Question: Explain the disease:
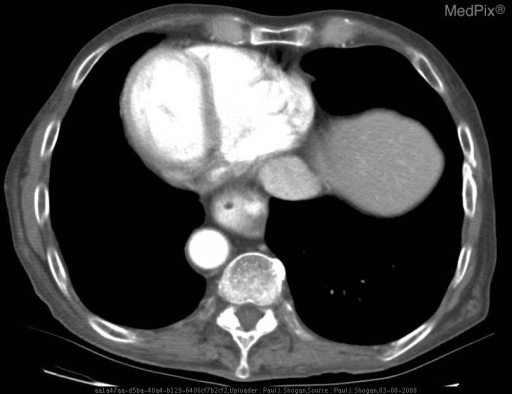
Answer: The disease is discussed as: There are three types of situs:
» situs solitus (normal),
» situs inversus (mirror image of normal), and
» situs ambiguous (1).

In regards to situs inversus, the systemic atrium is on the left, with a left-sided trilobed lung, liver, gallbladder, and inferior vena cava.  The pulmonary atrium is on the right with a right-sided bilobed lung, stomach, single spleen, and aorta.  Additionally, the cardiac apex is on the right (situs inversus with dextrocardia or situs inversus totalis) (2, 3).  Identified in about 0.01% of the population, situs inversus is recessively inherited, more common in males, and is associated with other congenital disorders such as polysplenia, asplenia, horseshoe kidney, diaphragmatic hernia, and annular pancreas (2, 4).

Kartagener syndrome is a type of primary ciliary dyskinesia (PCD) that includes: situs inversus, nasal polyposis with chronic sinusitis, and bronchiectasis.  It is present in anywhere from 20%-25% of patients have situs inversus, however, only 50% of patients with immotile cilia syndrome have situs inversus.  This 50/50 split relates to the role of cilia in creating chemical gradients in the embryo that organize Left-Right asymmetric development.

Impaired mucociliary clearance leads to recurrent lung infections, bronchiectasis predominately affecting the lower lung fields, chronic sinusitis, and otitis media (1, 2, 3).